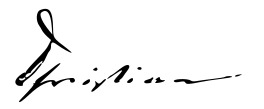
Signature of: christian viii of denmark